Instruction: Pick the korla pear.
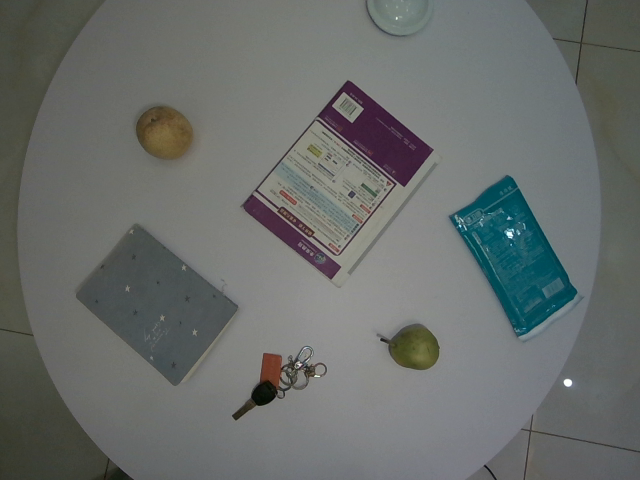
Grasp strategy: vertical